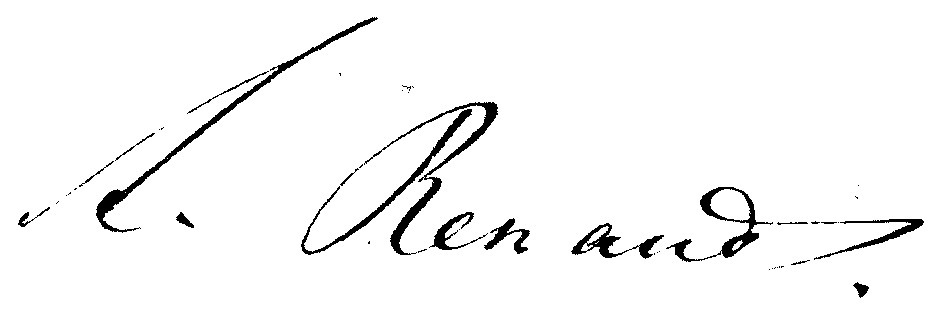
Signature of: achilles renaud